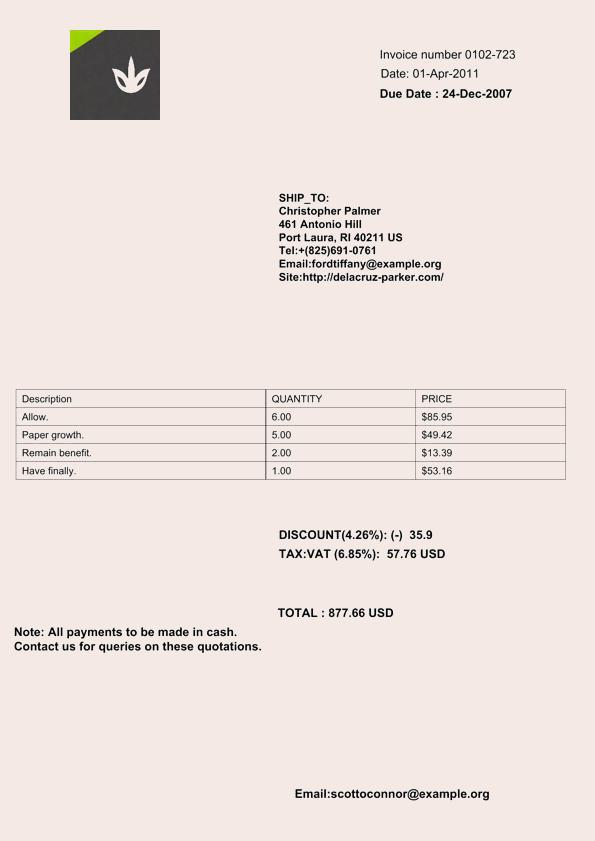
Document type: Invoice